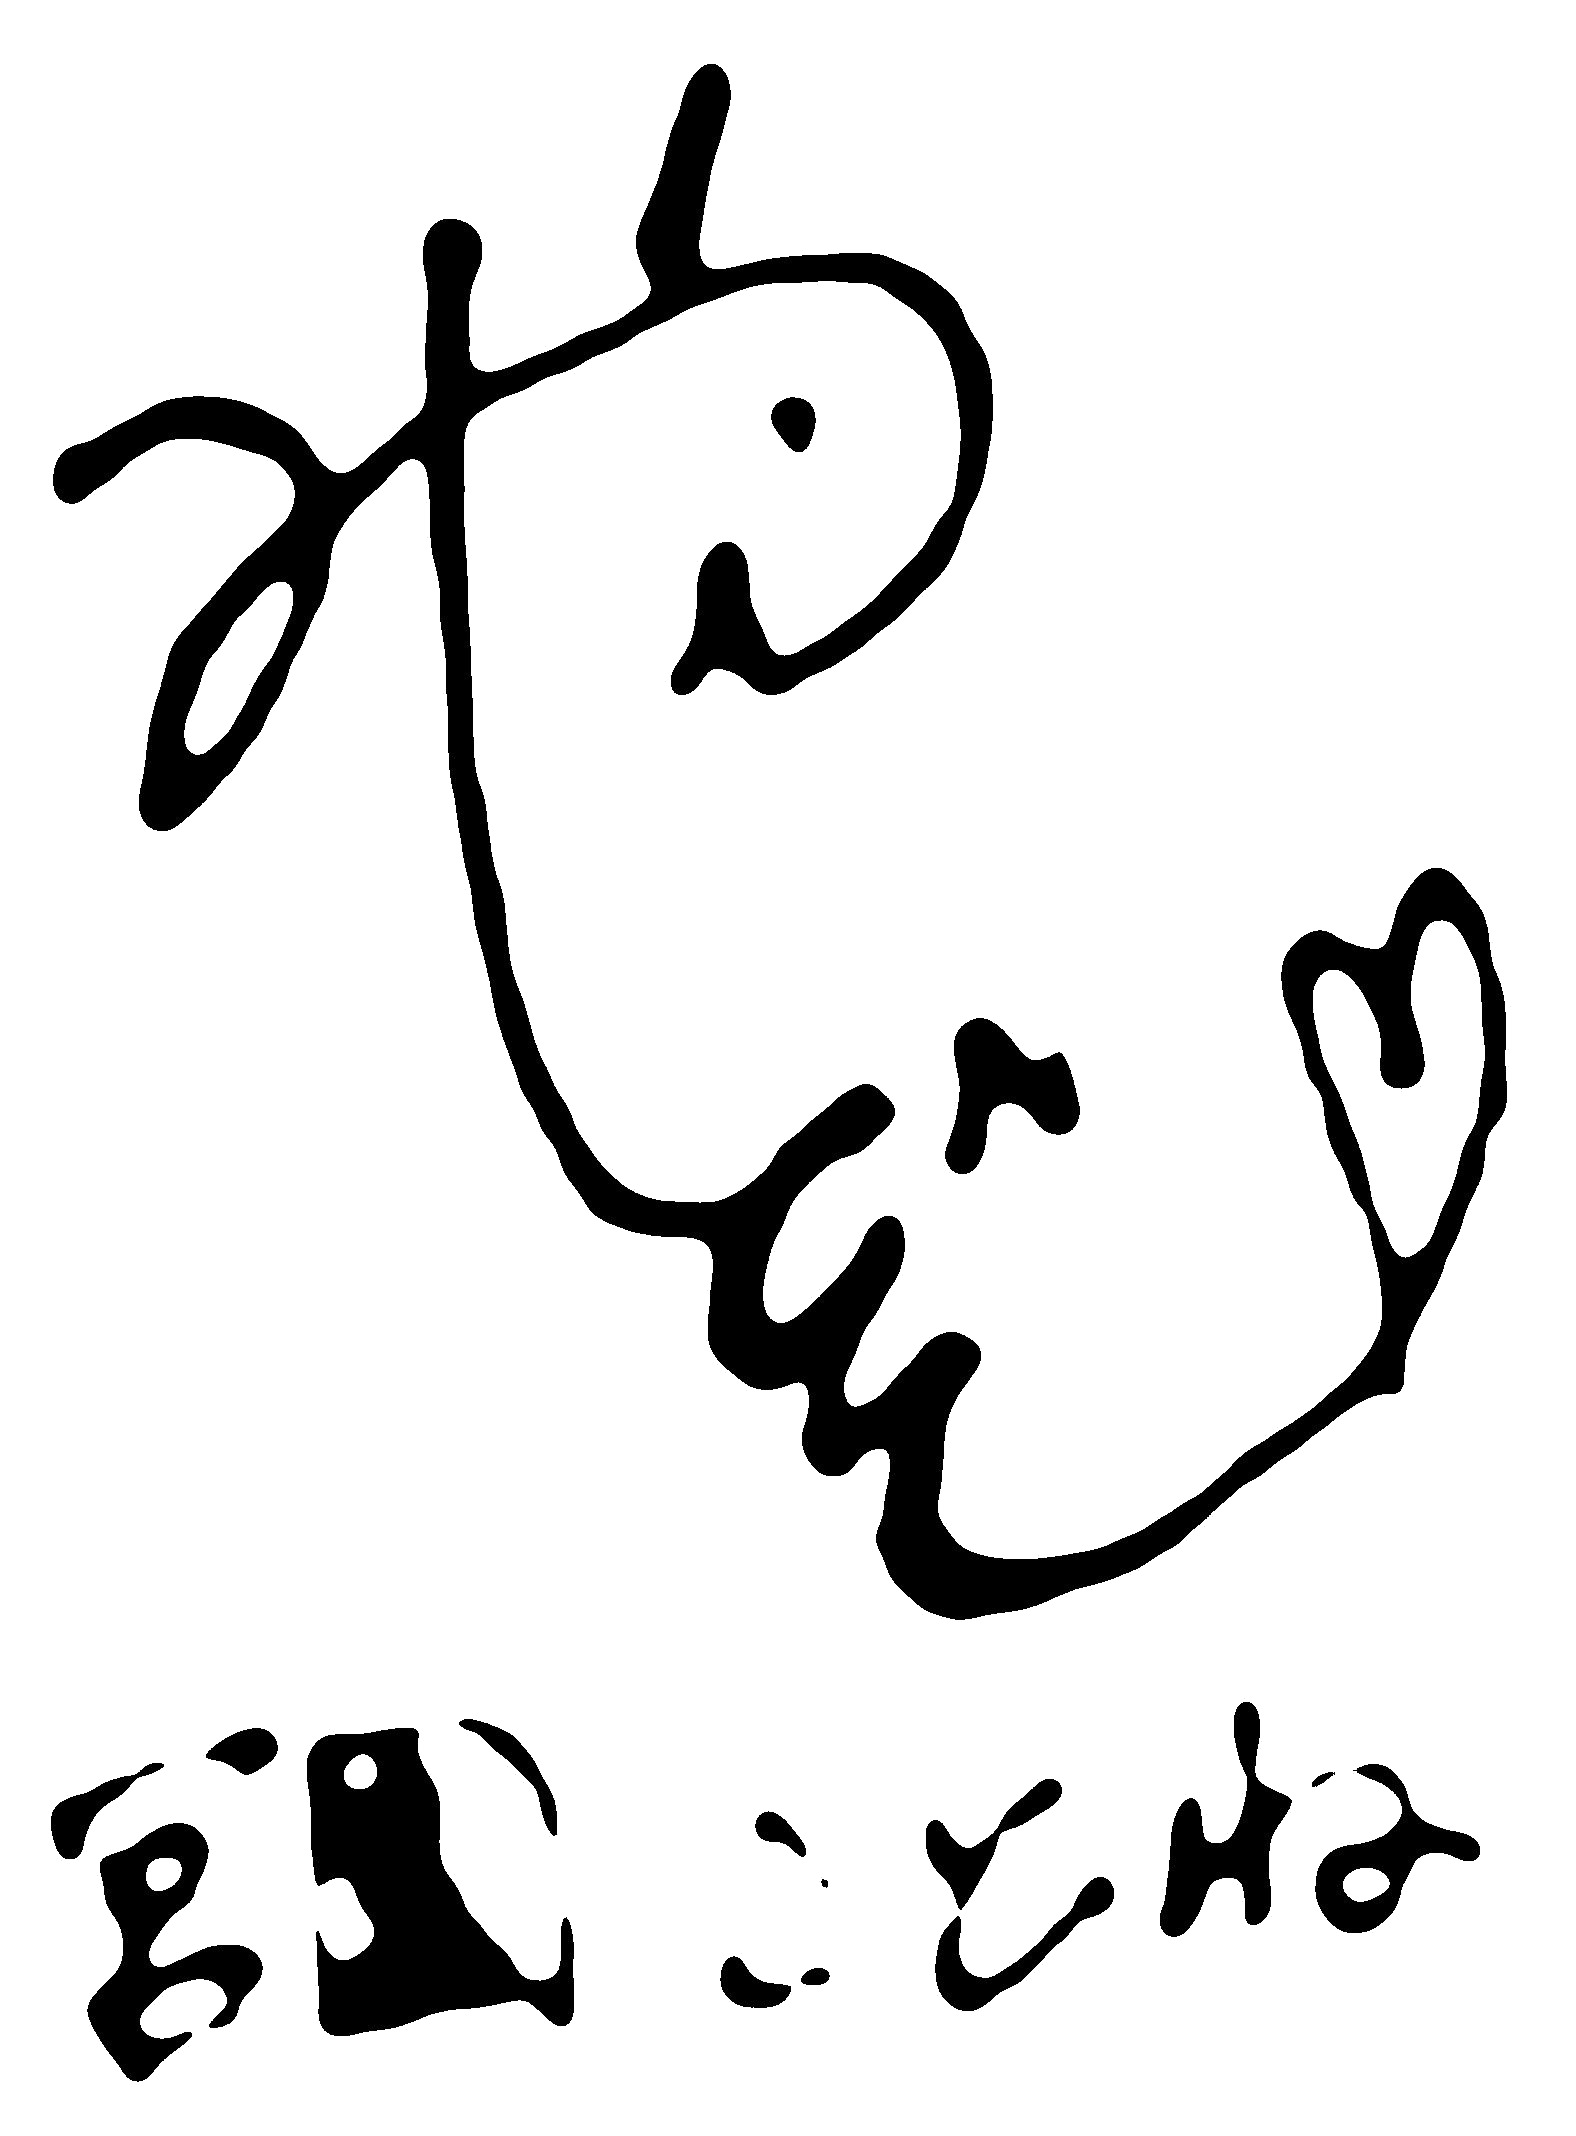
Signature of: kotone miyazono